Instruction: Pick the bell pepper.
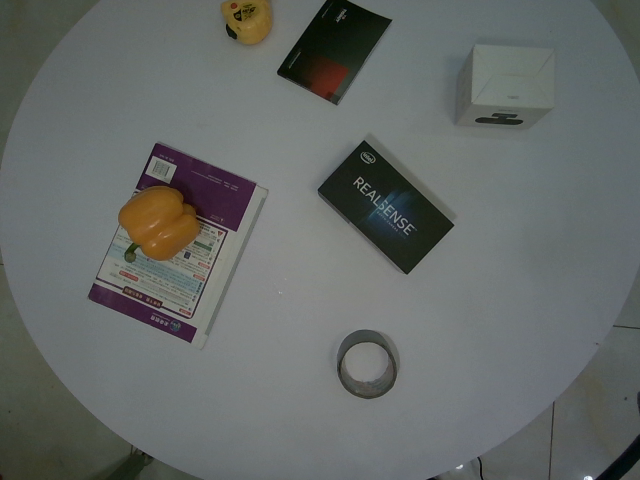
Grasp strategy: vertical